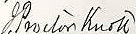
Signature of: j proctor knott